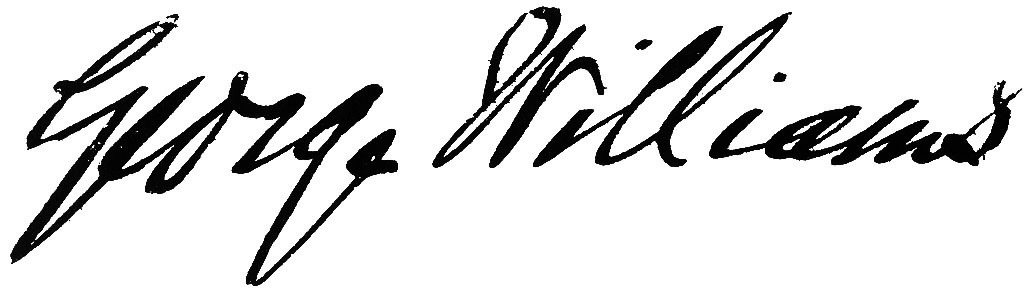
Signature of: george williams